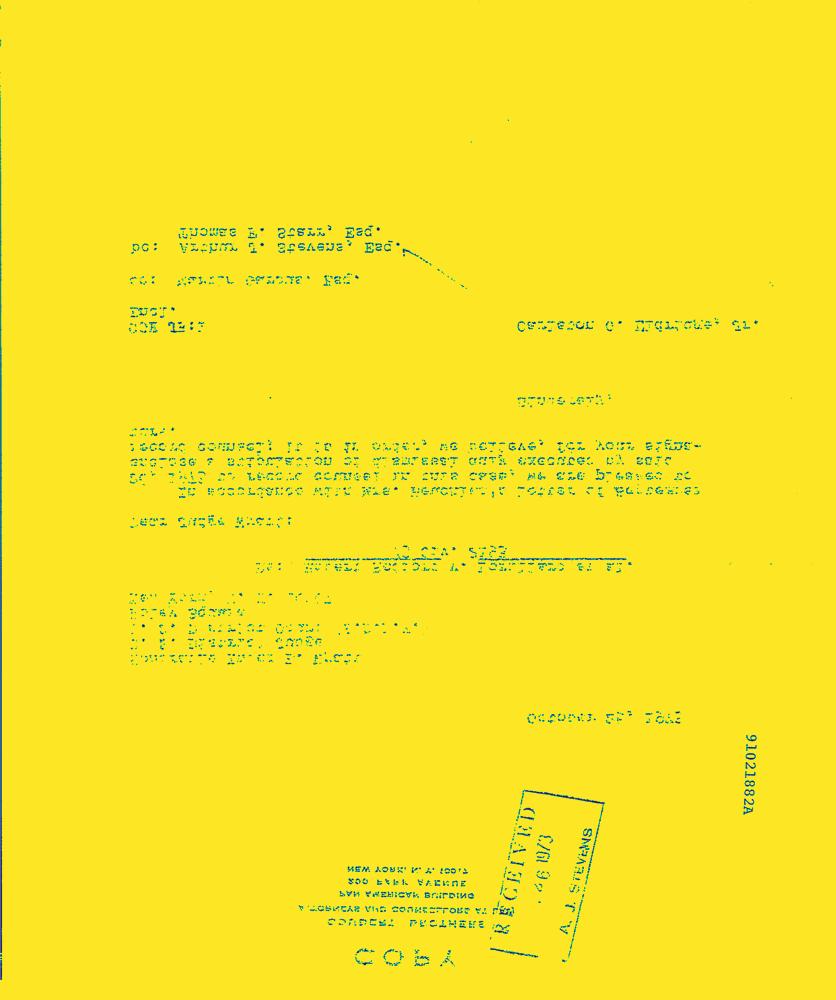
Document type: Letter-Doc